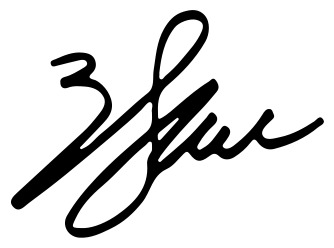
Signature of: will smith